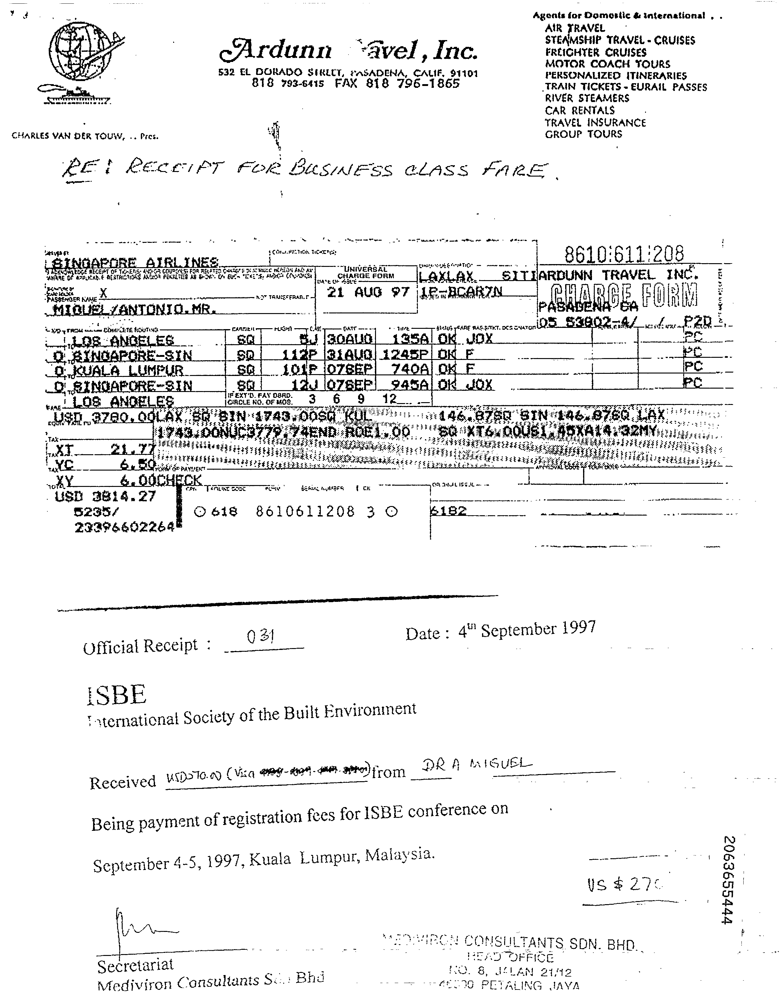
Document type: Invoice